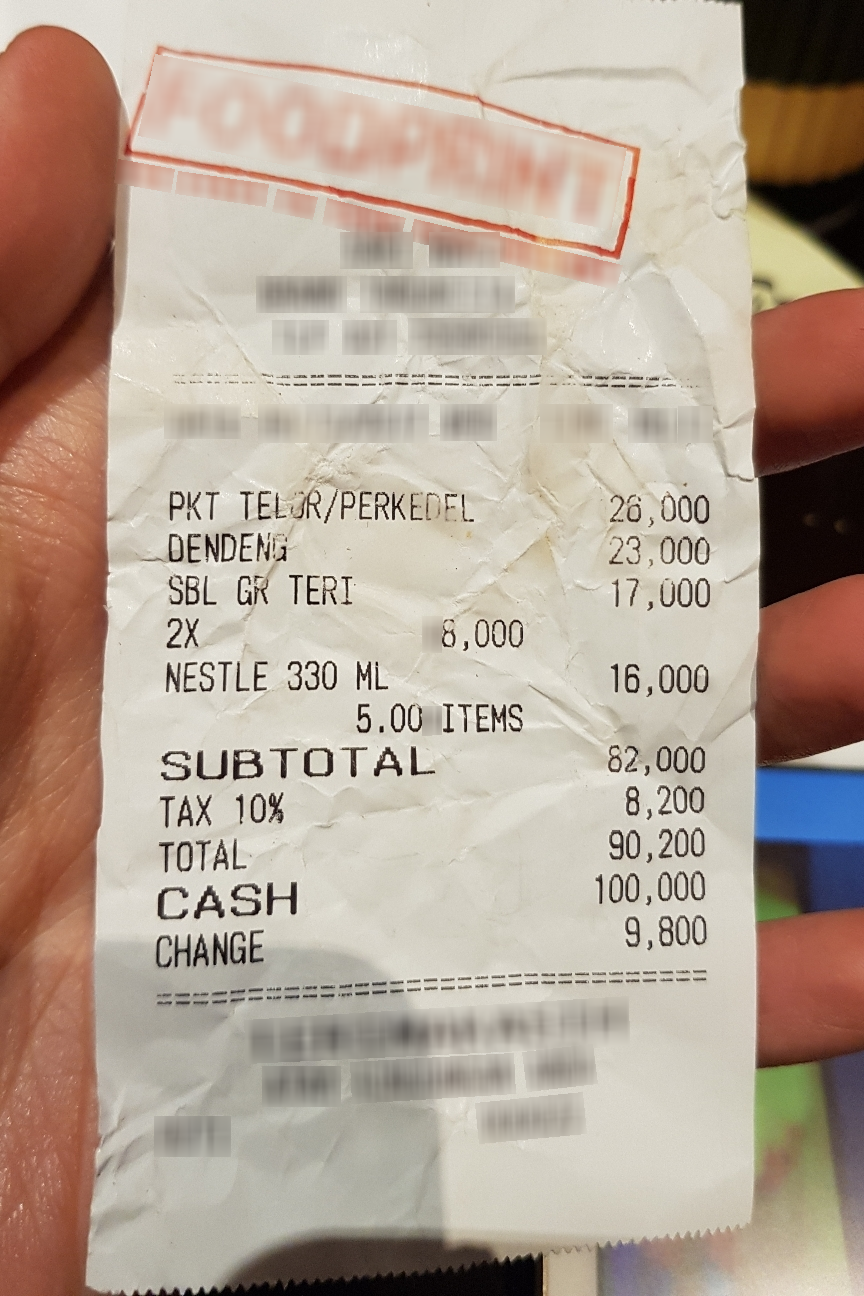
Number of items: 4
Subtotal: 82,000
Tax: 8,200
Total: 90,200
OCR text regions:
text: PKT
text: TELOR/PERKEDEL
text: 26,000
text: DENDENG
text: 23,000
text: SBL
text: GR
text: TERI
text: 17,000
text: 2X
text: 8,000
text: NESTLE
text: 330
text: ML
text: 16,000
text: SUBTOTAL
text: 82,000
text: TAX
text: 10%
text: 8,200
text: TOTAL
text: 90,200
text: CASH
text: 100,000
text: CHANGE
text: 9,800
text: 5.00
text: ITEMS